Question: What are the imaging findings?
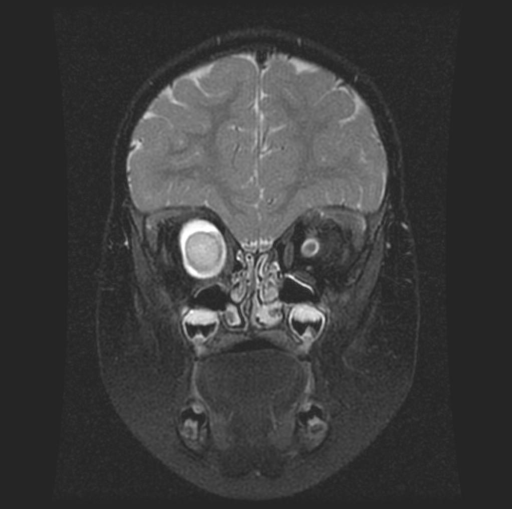
Answer: The imaging shows Right sided intraconal solid spherical mass continuous with the optic nerve. Meninges appear to be intact around mass with CSF surrounding mass. Mass appears to be confined within orbit and does not involve the optic chiasm. The signal intensity of the mass in T1W images is similar to the signal intensity of the optic nerves and brain matter. On T2W images, the mass again has similar intensity to the optic nerves and brain matter and has a higher intensity than the musculature. On T1W images, post-gadolinium, the mass shows fairly uniform contrast enhancement Right sided intraconal solid spherical mass continuous with the optic nerve. Meninges appear to be intact around with sleeve of CSF surrounding the mass. It appears to be confined within the orbit and does not extend to involve the optic chiasm. The signal intensity on T1W is similar to the optic nerves. On T2W images, the mass again has similar intensity to the optic nerves, but has a higher intensity than the musculature. On T1W images after gadolinium, the mass shows fairly uniform contrast enhancement.